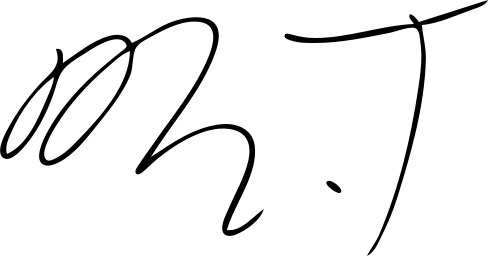
Signature of: mr t